Question: What is the suspected problem?
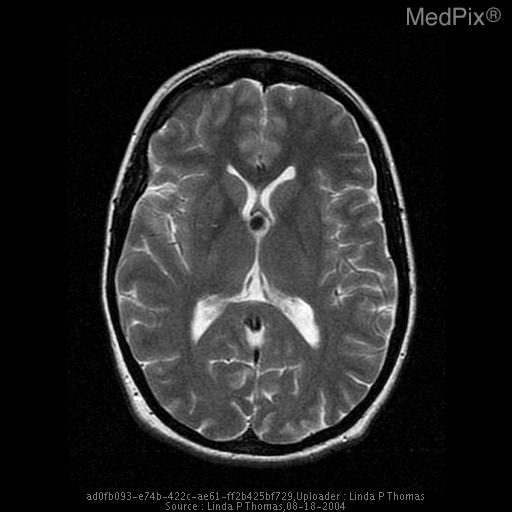
Answer: The findings suggest 11 x 11 x 13 mm nonenhancing well-circumscribed mildly T1 hyperintense and markedly T2 hypointense round mass in the anterior-superior third ventricle without ventricular enlargement.. There is a well-circumscribed mildly T1 hyperintense and markedly T2 hypointense, nonenhancing mass, in the anterior-superior third ventricle.  The hypointensity has been called the "black hole" effect of Colloid Cyst.. The patient might have a history of 29 year old female with worsening headaches..